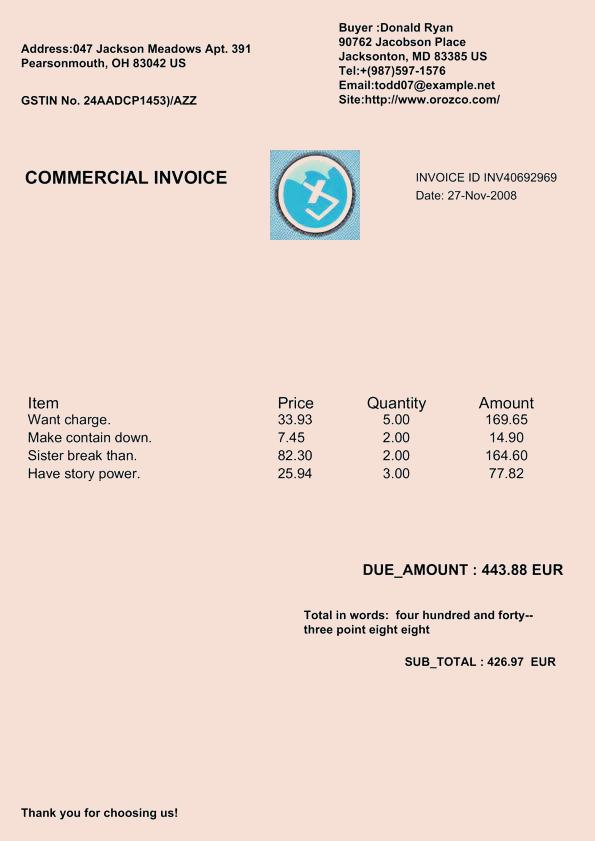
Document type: Invoice